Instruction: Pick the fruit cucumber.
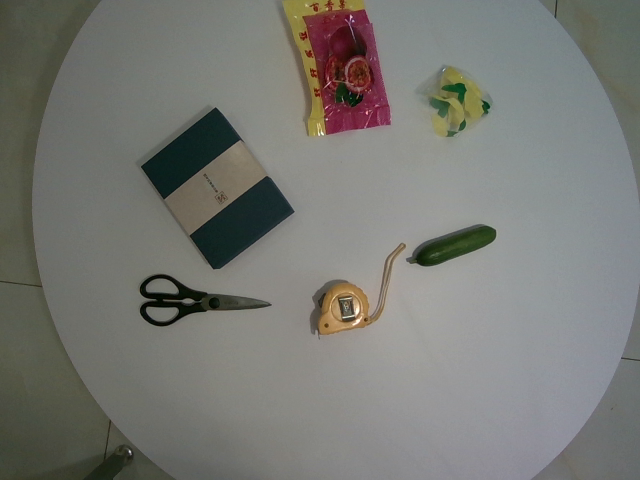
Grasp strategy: vertical